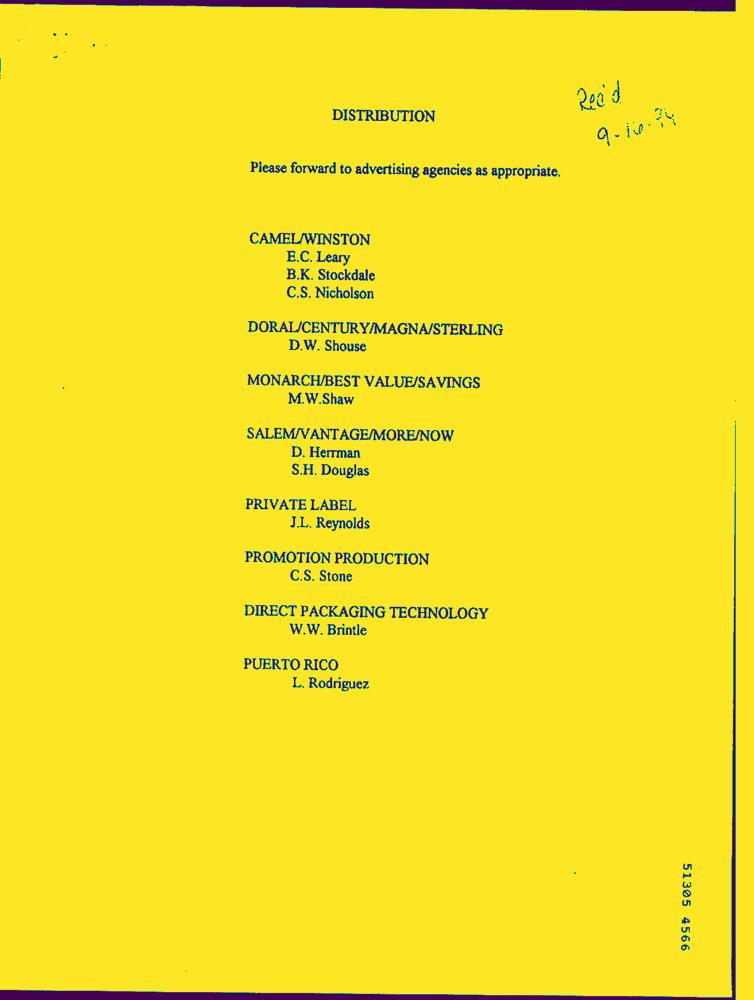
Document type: Letter-Doc